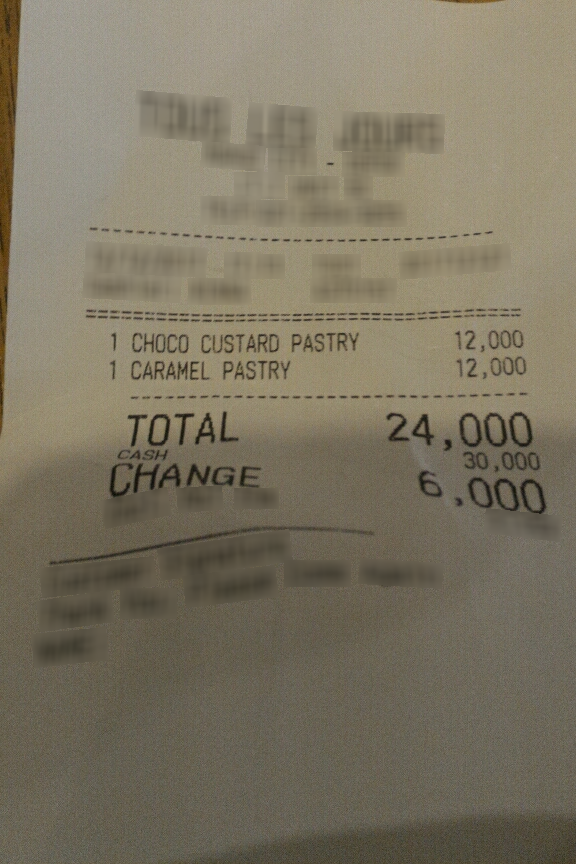
Extraction:
receipt: line_items: name: CHOCO CUSTARD PASTRY
price: 12,000
qty: 1
name: CARAMEL PASTRY
price: 12,000
qty: 1
total: 24,000